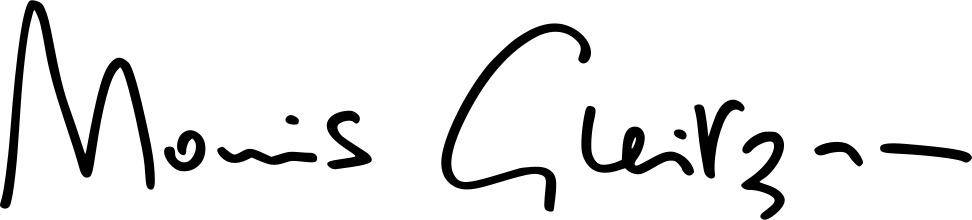
Signature of: morris gleitzman